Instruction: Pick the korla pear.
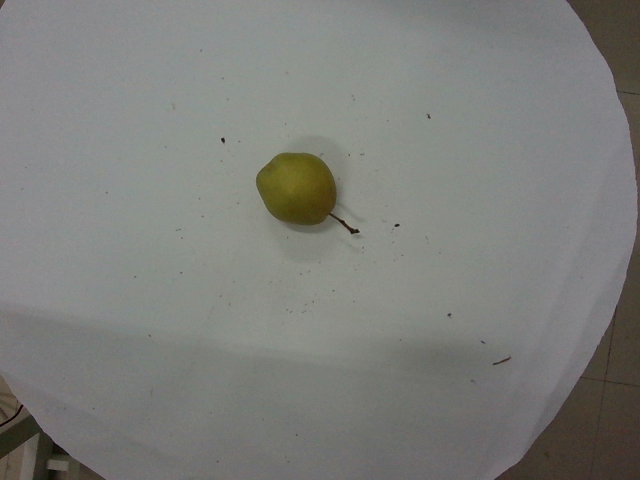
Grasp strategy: vertical